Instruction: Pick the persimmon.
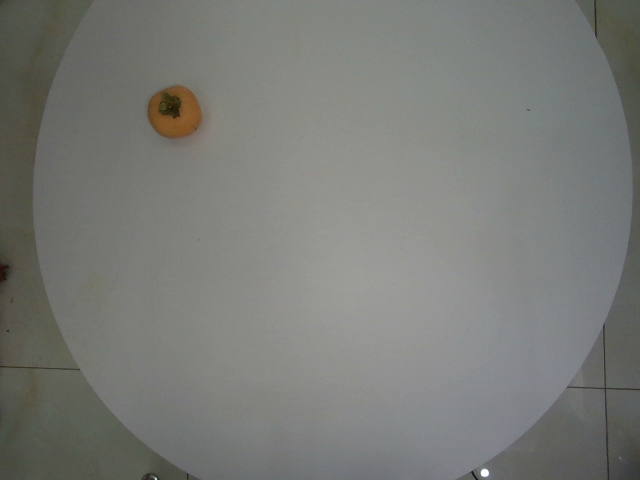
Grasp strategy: vertical